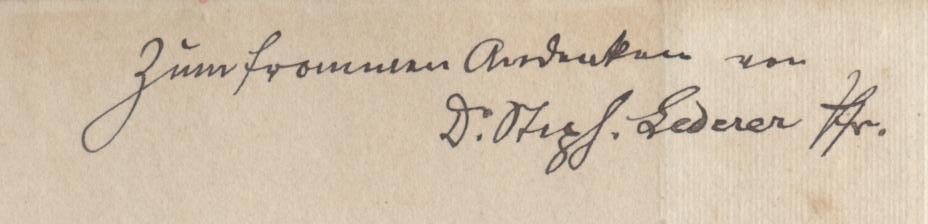
Signature of: stephan lederer